Question: In what way does the history help explain the case?
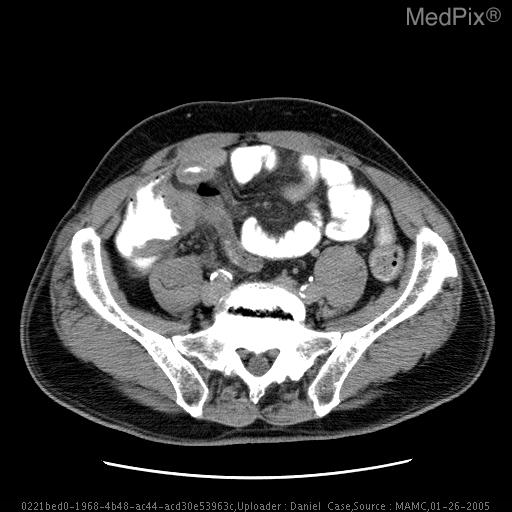
Answer: The patient's history of 59 year old male
Recent onset of right lower quadrant pain is key in understanding the case.